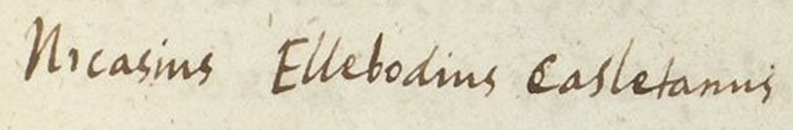
Signature of: nicaise ellebaudt